Question: What is the date of the hearing as scheduled in the document?
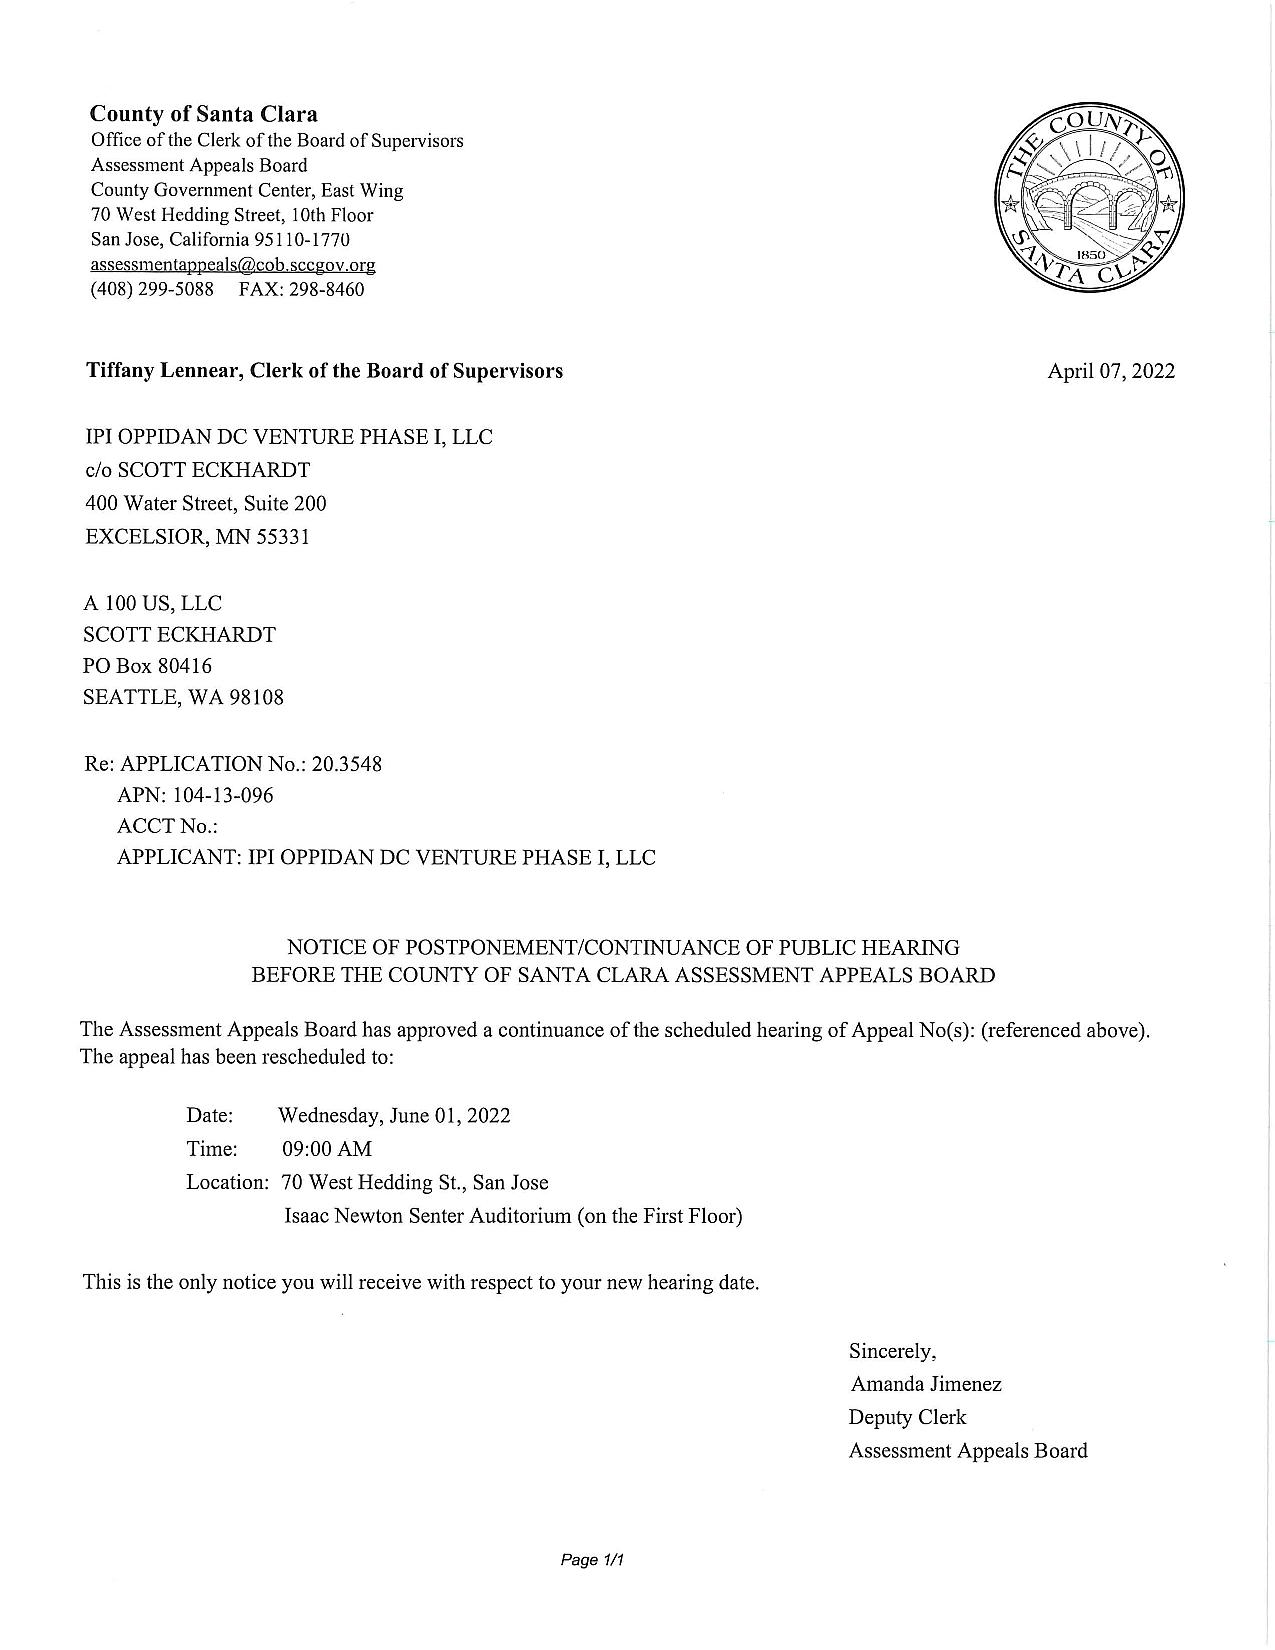
Answer: "Wednesday, June 01, 2022"